Question: Can you provide the account number mentioned in the document?
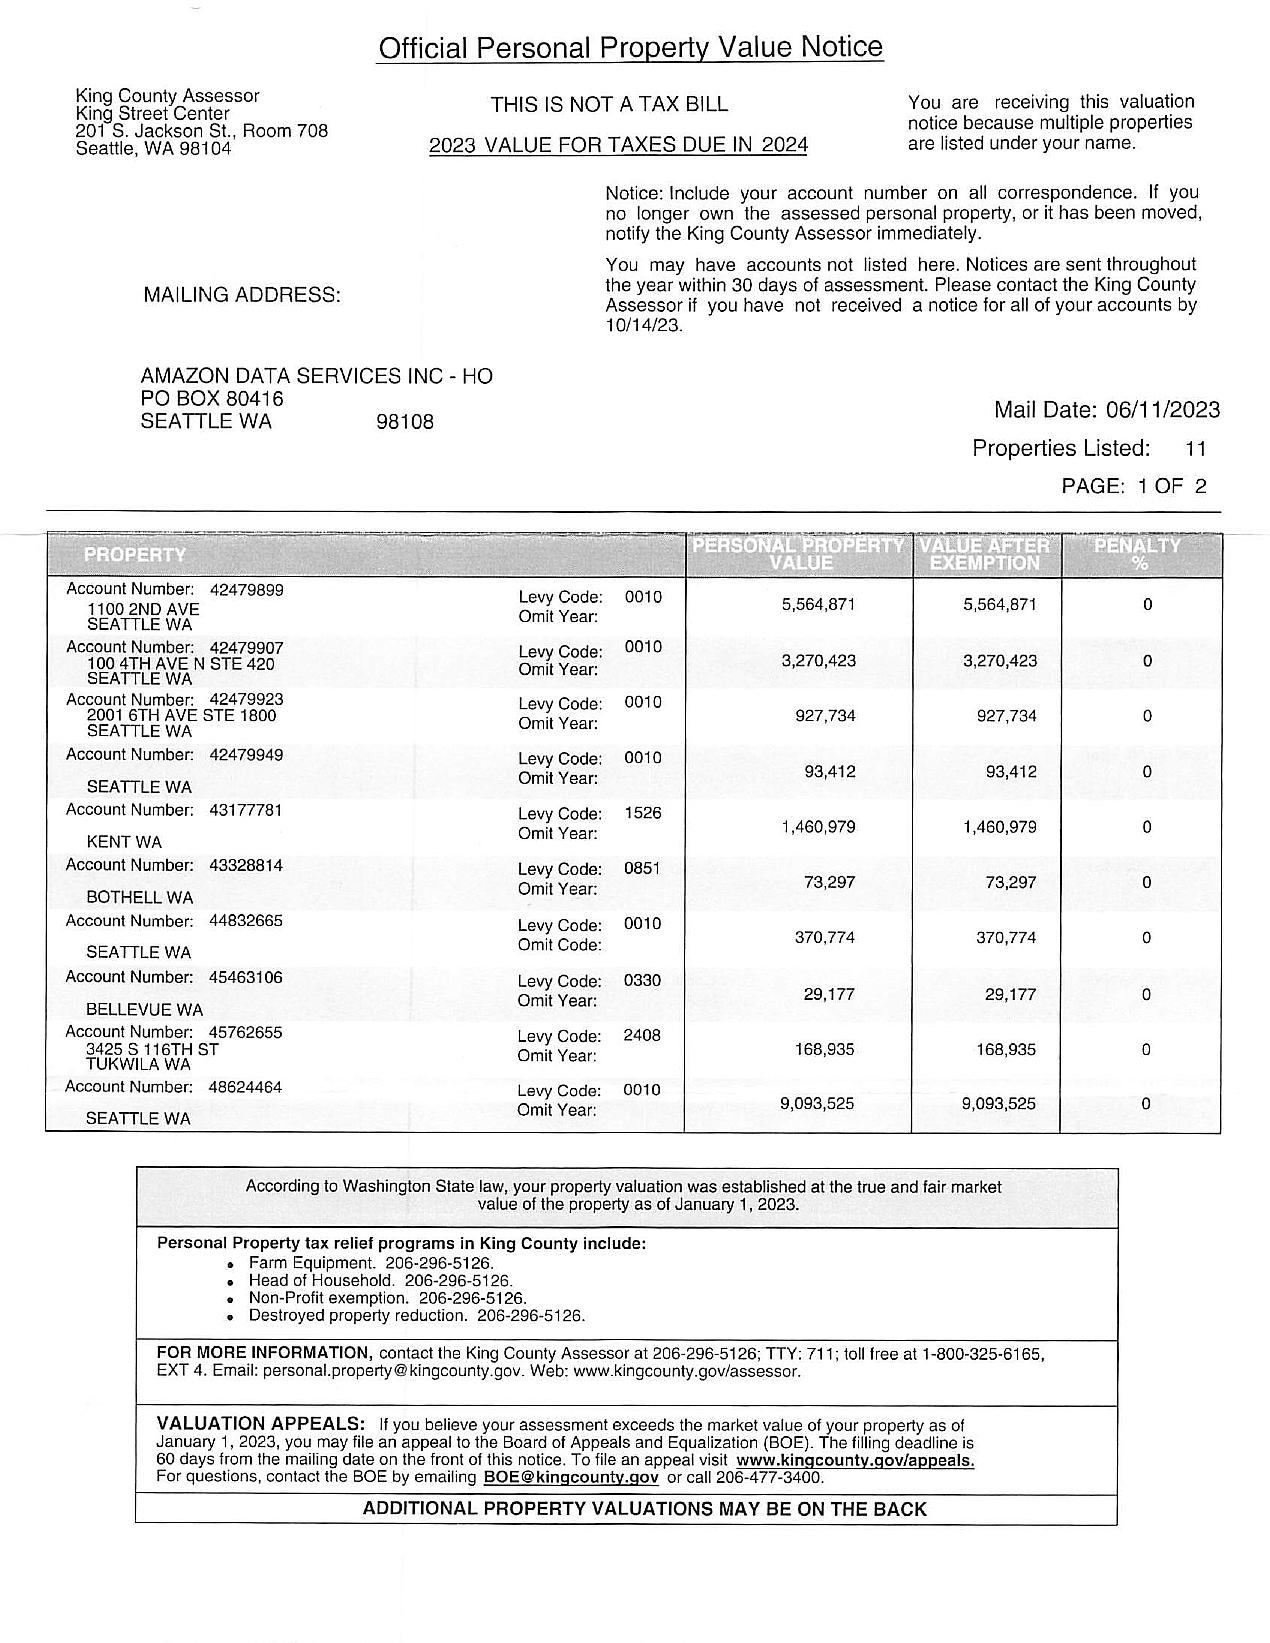
Answer: "48624464"